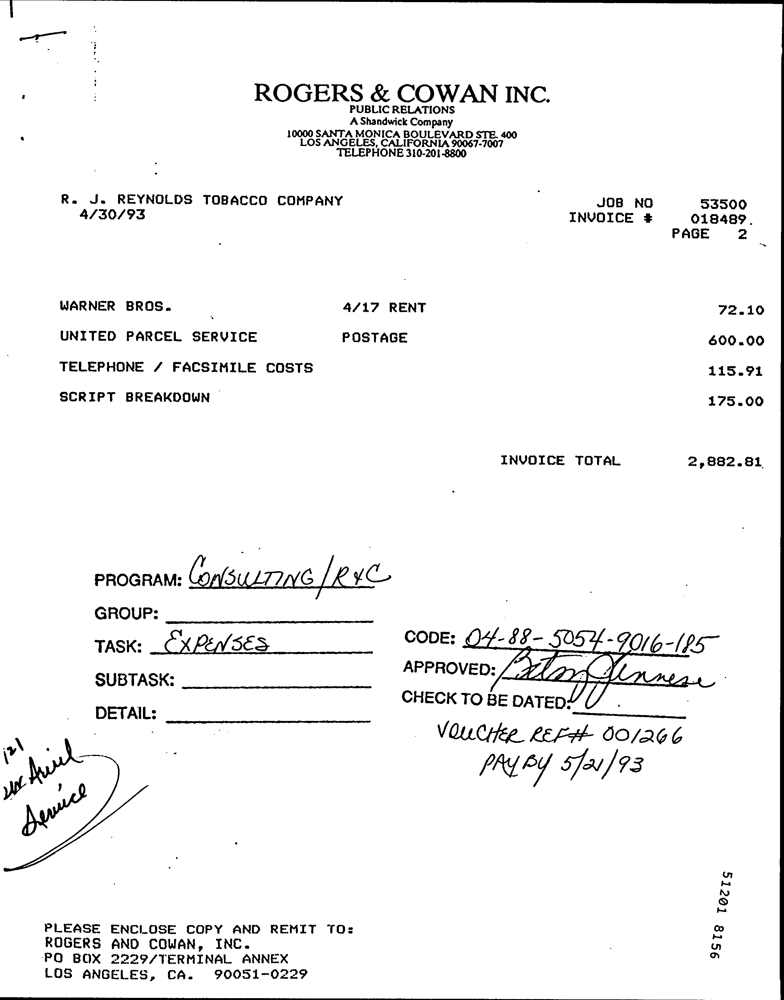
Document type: Invoice